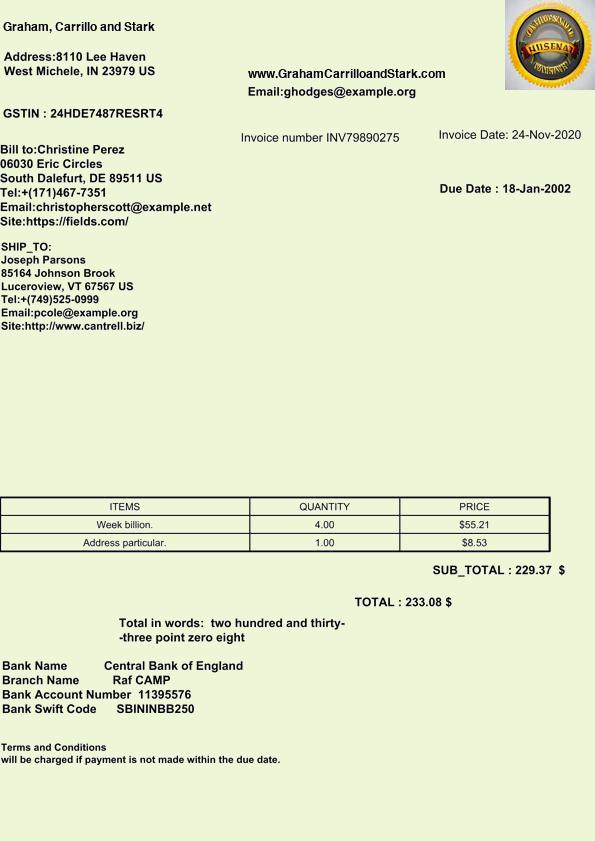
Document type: Invoice